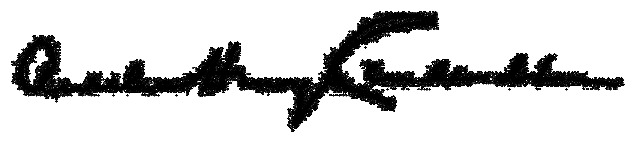
Signature of: aurelia henry reinhardt